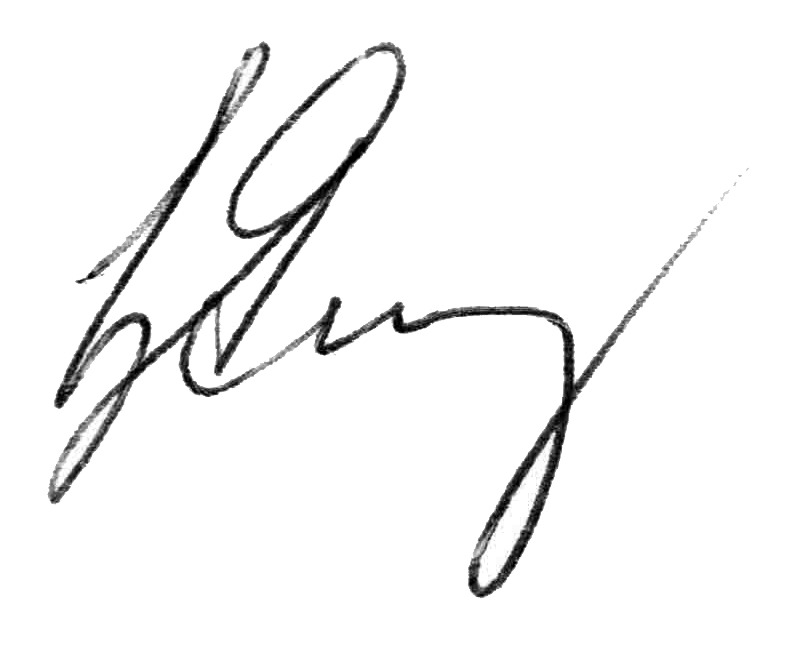
Signature of: edvard chubaryan